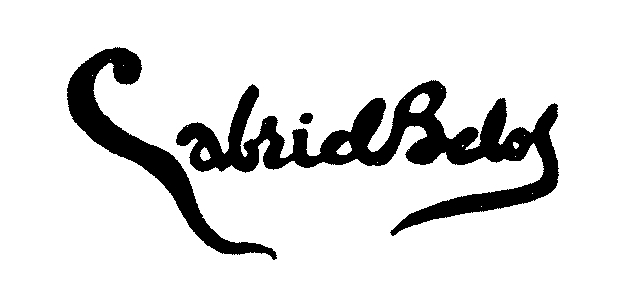
Signature of: gabriel belot